Question: Talk about the condition:
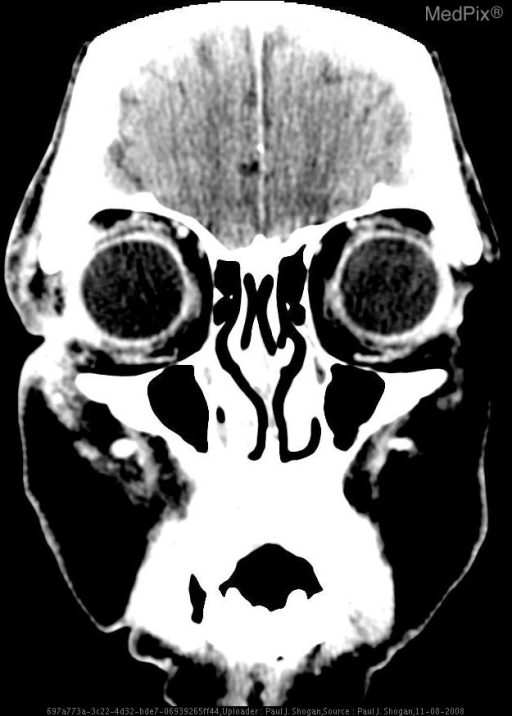
Answer: The disease is discussed as: Choroidal melanomas are the most common primary intraocular tumors in adults, and the most commonly occurring uveal melanoma.  The uvea is subdivided into the iris, the ciliary body, and the choroids.  Most choroidal melanomas are believed to develop from preexisting melaanocytic nevi.  The estimated prevalence is five to seven cases per 1 million adults, occurring most commonly in people of northern European descent.  Sixty-five percent of melanomas occur in those older than 50 years.  Patients may be asymptomatic with lesions discovered during a routine ophthalmologic examination.  Other patients may notice vision loss, photopsia, and visual field deficits.

Melanomas primarily metastasize to the liver, as well as to the lung, bone, kidney, and brain.  Treatment is dependent on site of origin, size, location of the primary lesion, and on the presence of extraocular extension, recurrence, or metastases.  Melanomas greater than 1 cm in thickness are managed with enucleation.  Medium sized lesions (3 mm to 1 cm) may be managed with enucleation, plaque brachytherapy and external-beam radiation.  Small tumors (<3 mm in thickness) are monitored every 3-6 months with US.

Uveal melanomas are usually assessed by ophthalmologic examination, fluorescein angiography, US, CT or MR imaging.  On unenhanced CT, these lesions appear elevated, hyperdense, are sharply marginated, and following contrast administration avidly enhance.  At MR imaging, most melanomas appear as well-defined solid masses that are hyperintense on T1-weighted images, and hypointense on T2-weighted images secondary to the paramagnetic effects of melanin.  Contrast enhanced fat-suppressed MR images are useful to demonstrate scleral invasion, tumor extension to the optic disc, and extraocular invasion.